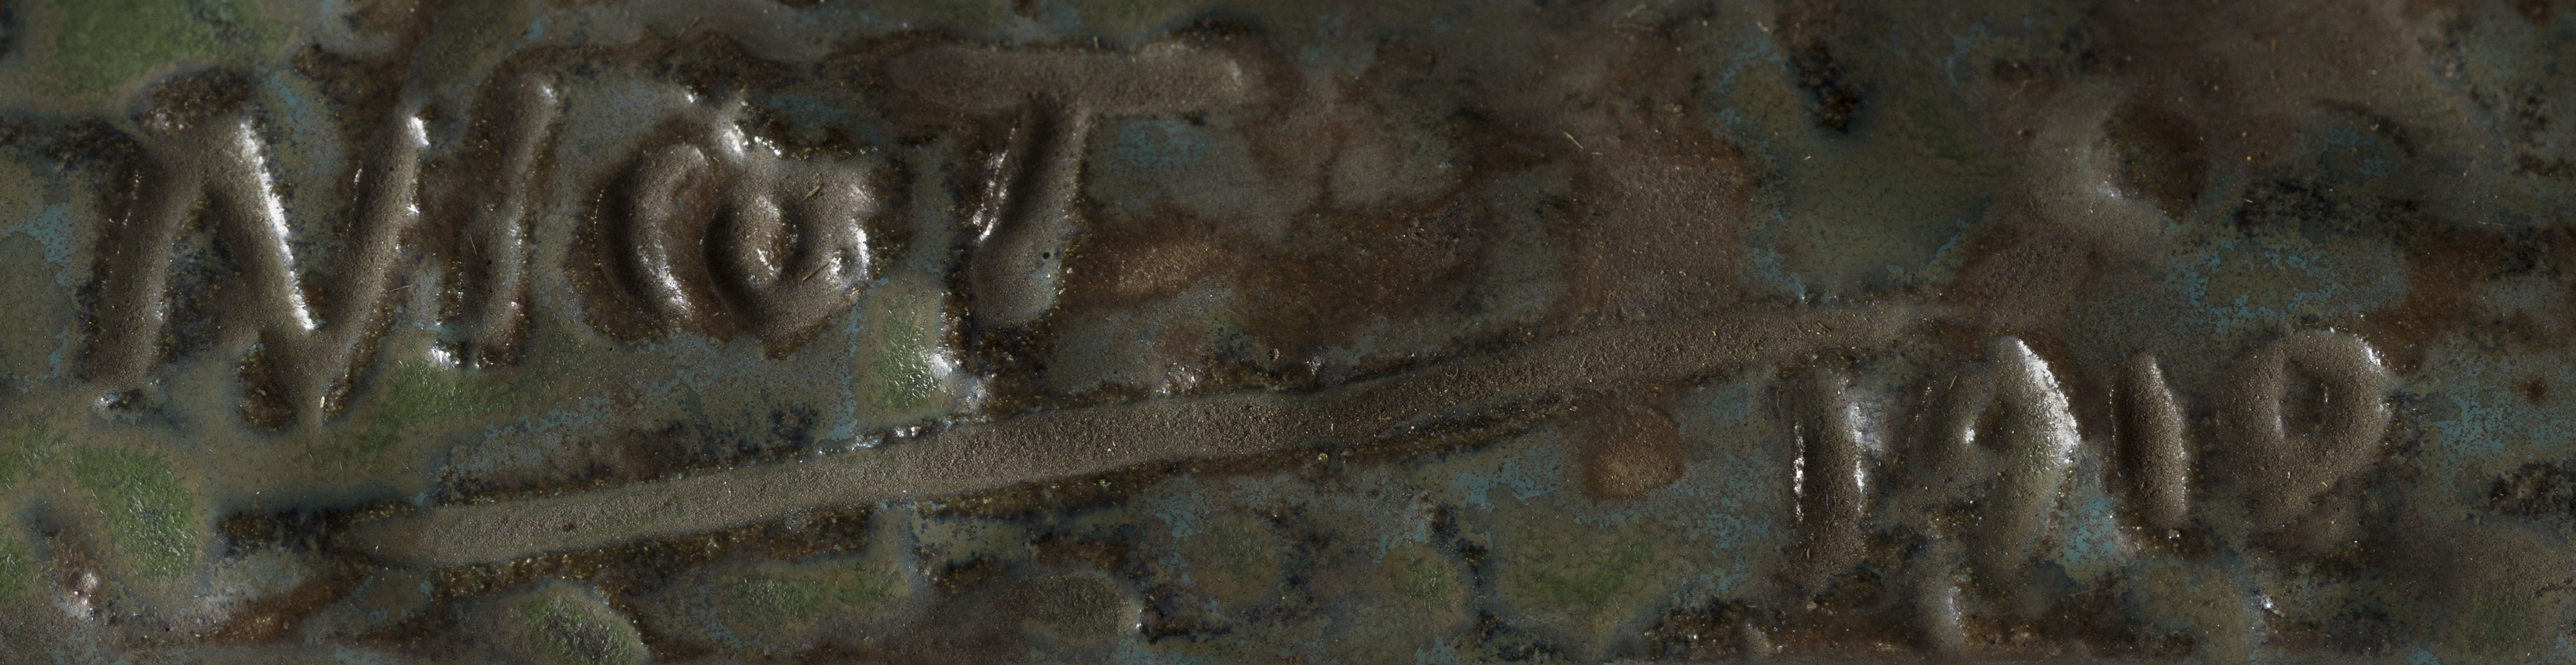
Signature of: louis henri nicot